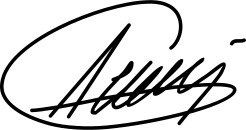
Signature of: agim çeku